Question: What appears to be the issue?
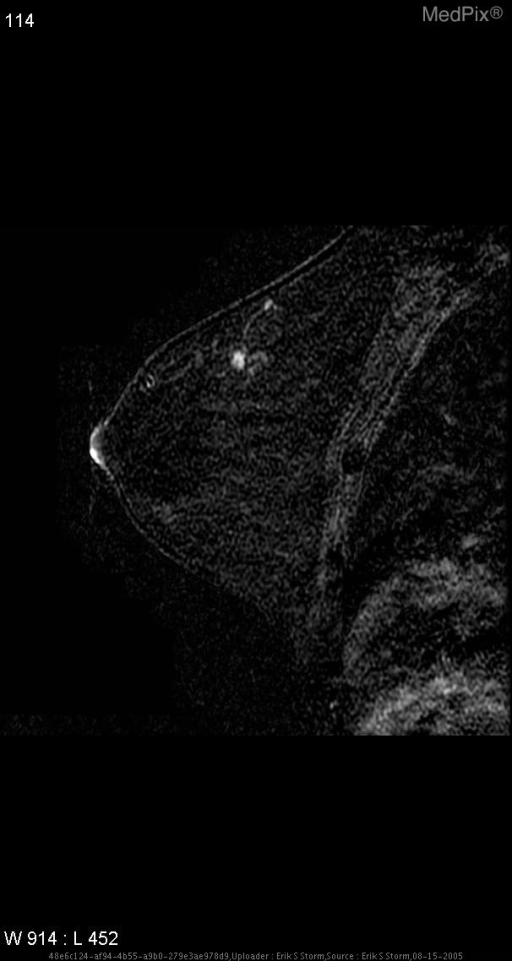
Answer: The findings suggest Initial screening two view mammogram was negative for suspicious calcifications or mass.  The brest tissue was heterogenously dense.

Patient underwent routine screeing breast MR which demonstrates a small enhancing mass within the mid right breast, 12:00 position.  There is minimal associated T2 hyperintensity, but this involves more the periphery of the lesion, rather than the substance of the lesion itslef.  No other discordant foci of abnormal enhancement were present within either breast.

The patient was recalled for subsequent right breast ultrasound.  This demonstrates an angulated, hypoechoic 5mm mass in at the 12:00 position, zone 1a.

Subsequent ultrasound-guided 14ga core biopsy was performed.. This is a subtracted sagittal image from a dynamic enanced MR sequence.  Note enhancing nodule/mass at 12:00 in the central right breast.  On T2-weighted images, there is some increased signal surrounding the mass, but not sufficient signal within the mass itself to suggest benignity.. The patient might have a history of 32 year-old female, asymptomatic with respect to the breasts.   Patient has a mother and sister with breast cancer before age 45.  She is 10 months postpartum, is no longer lactating, but is trying to get pregnant..